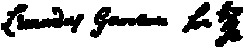
Signature of: léonard garreau